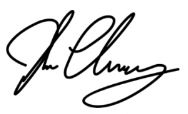
Signature of: john cherry iii